Question: What are the imaging findings?
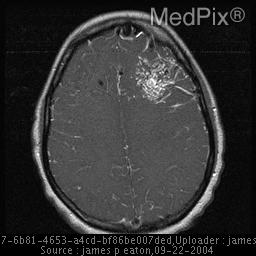
Answer: The imaging shows CT: left frontal mass with associated serpiginous areas of decreased density.

MRI: Mass of tangled flow voids with a large central nidus. T1 Post Contrast MRI: Tangle of vessels in the left frontal lobe..